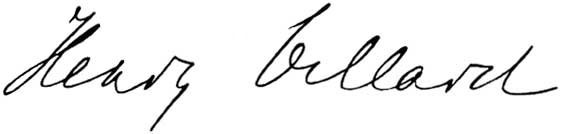
Signature of: henry villard